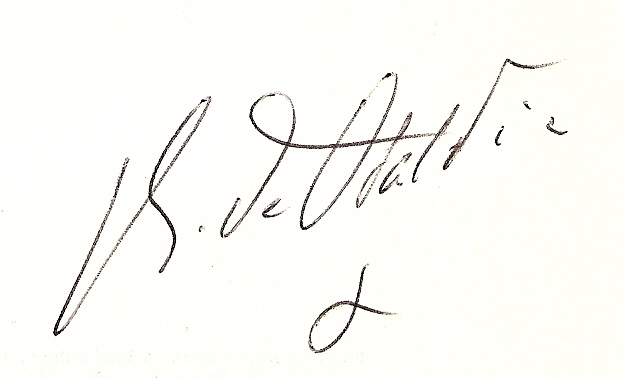
Signature of: rené de obaldia